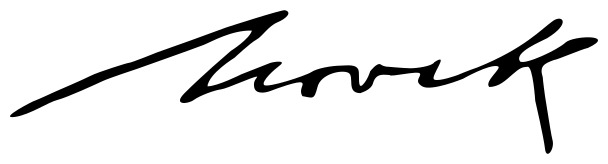
Signature of: grga novak